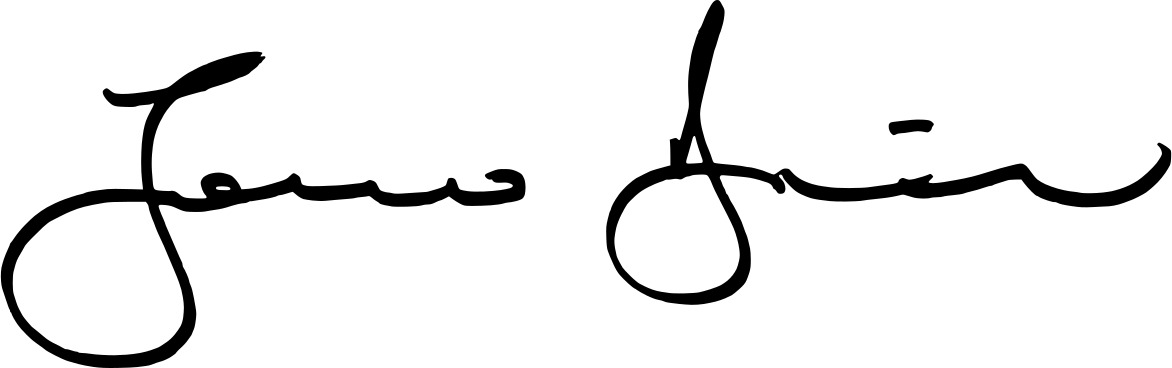
Signature of: jonathon duniam